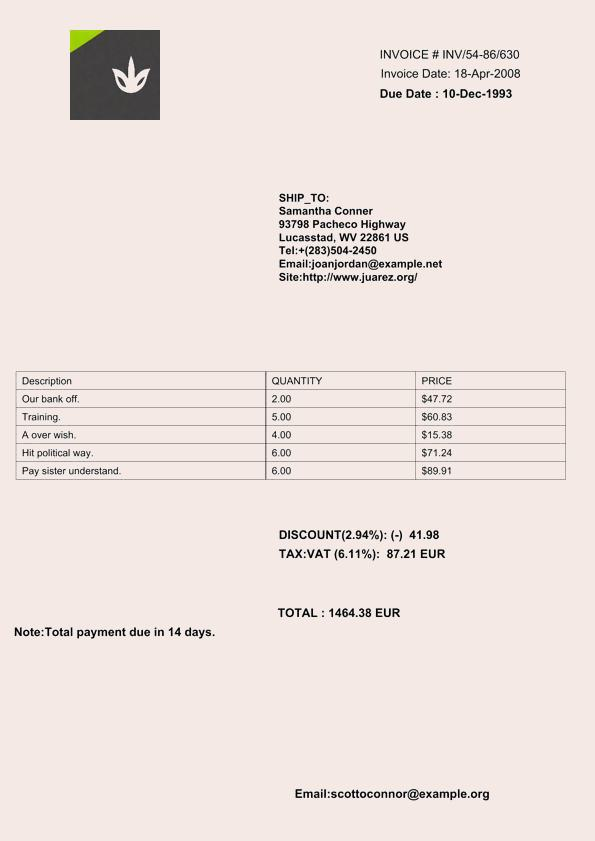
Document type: Invoice